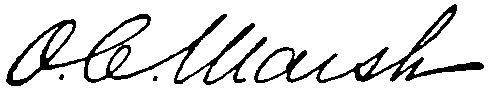
Signature of: othniel charles marsh